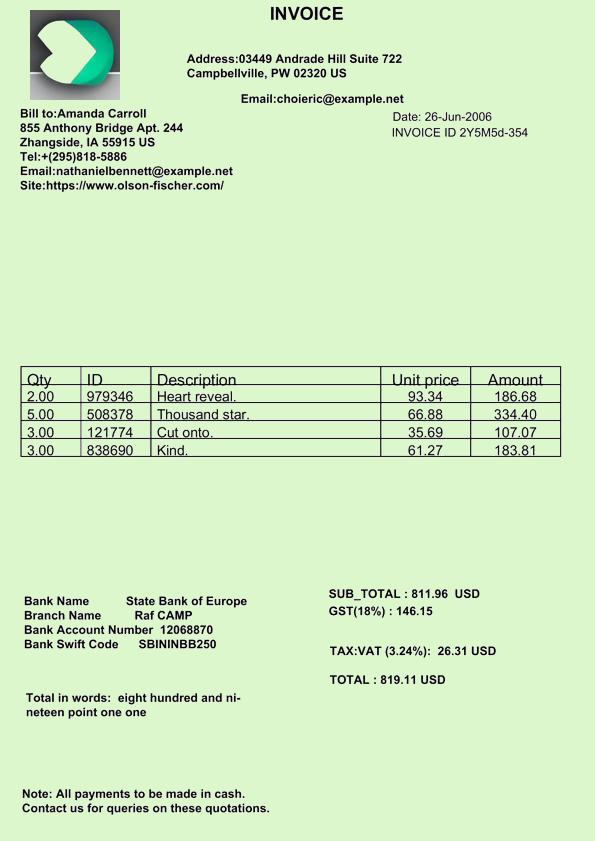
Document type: Invoice